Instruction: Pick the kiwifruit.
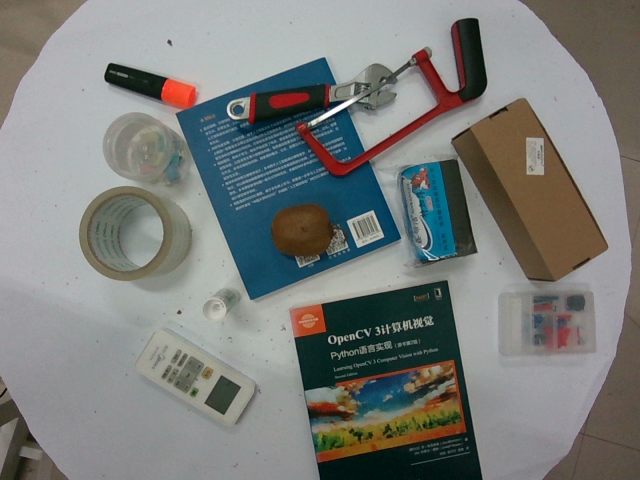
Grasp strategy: vertical